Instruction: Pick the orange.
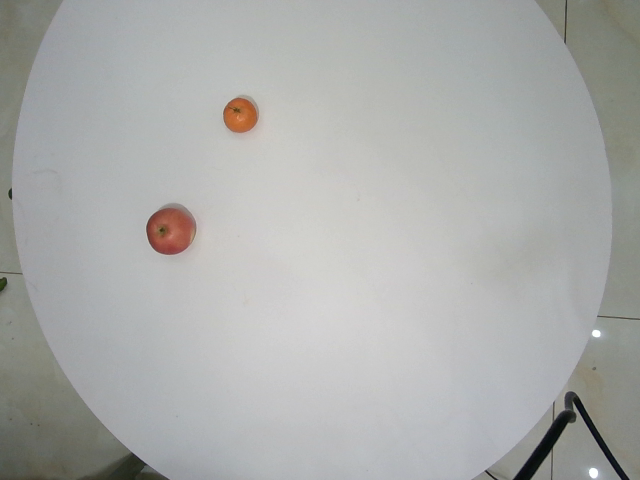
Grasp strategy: vertical